Question: What is the potential diagnosis?
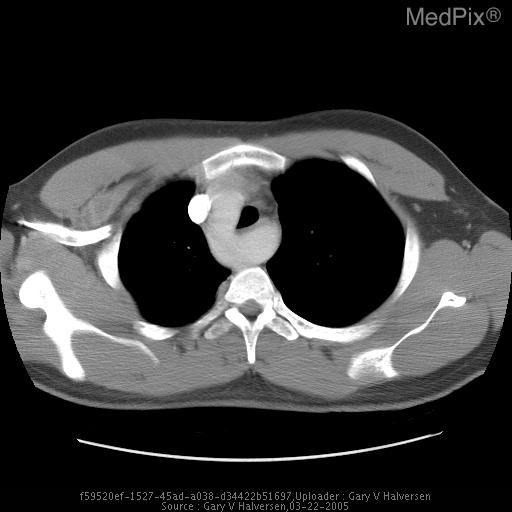
Answer: The possible diagnosis includes Right arch versus Double aortic arch. Mirror image branching vs. aberrant left subclavian artery..